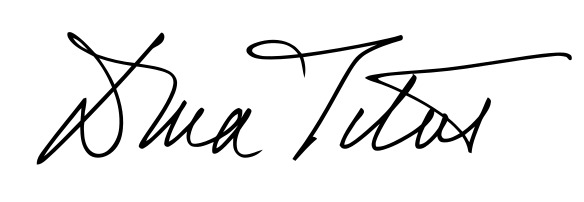
Signature of: dina titus